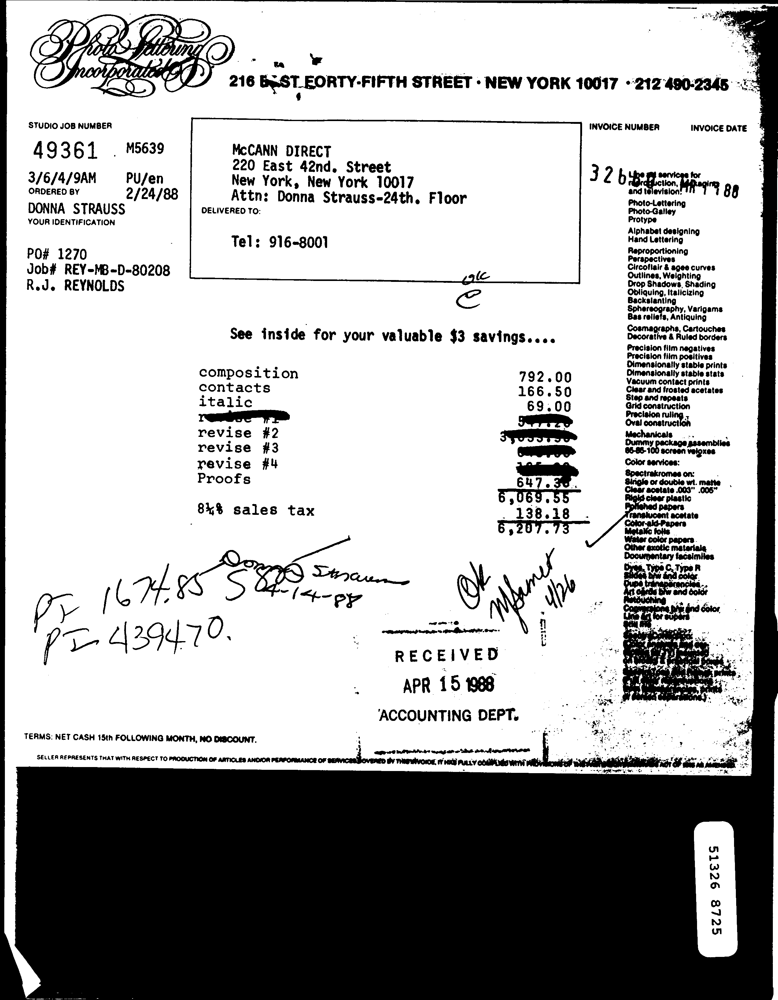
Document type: Invoice